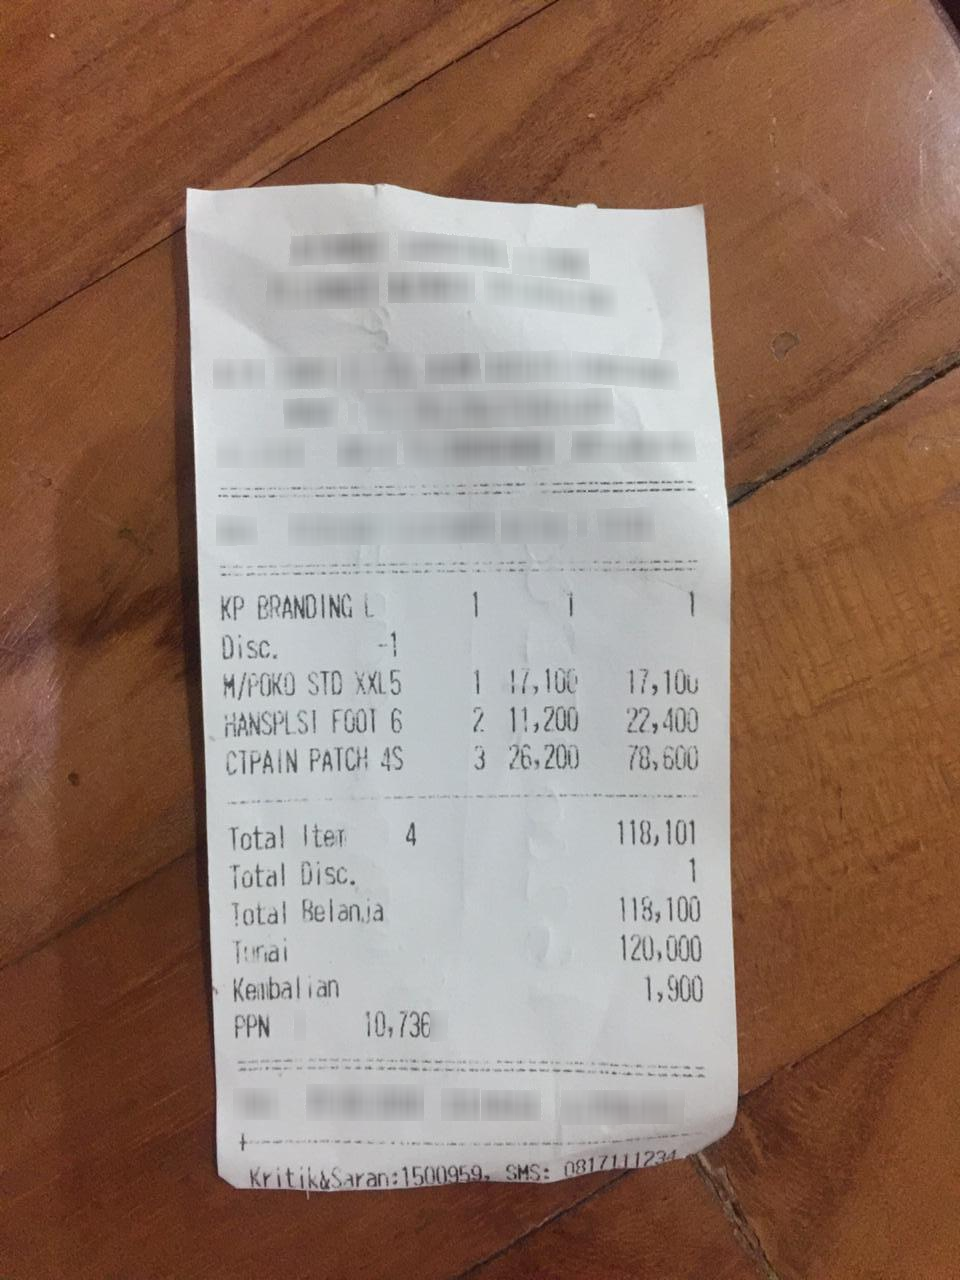
Extraction:
receipt: line_items: name: KP BRANDING L
price: 1
qty: 1
name: M/POKO STD XXL5
price: 17,100
qty: 1
name: FOOT 6
price: 22,400
qty: 2
name: CIPAIN PATCH 4S
price: 78,600
qty: 3
subtotal: 118,101
tax: 10,736
total: 118,100